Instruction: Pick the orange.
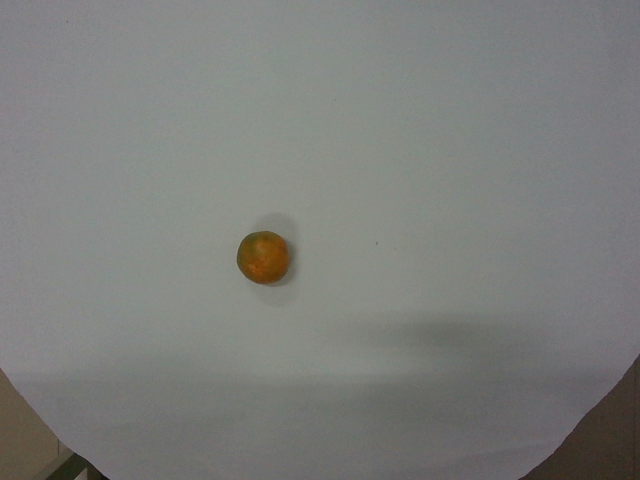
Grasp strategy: vertical